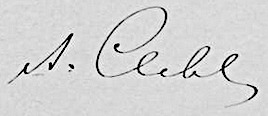
Signature of: alfred clebsch